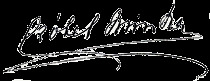
Signature of: minka czóbel